Question: Talk about the condition:
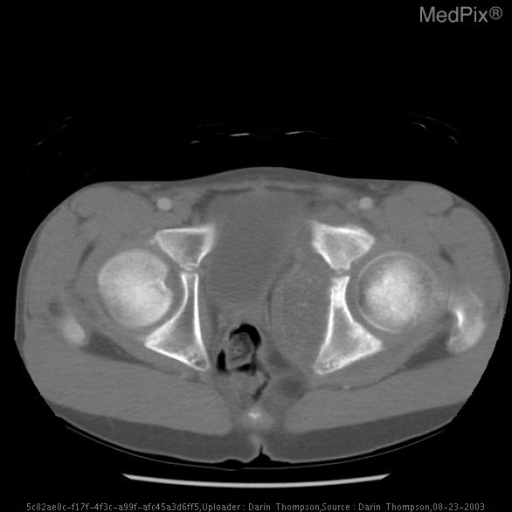
Answer: The disease is discussed as: Rhabdomyosarcoma accounts for 5-10% of all malignant tumors in patients under 15 years and is most common malignant tumor of the vagina, prostate, and bladder.  Other sites of involvement include perineal region,  head & neck, skeletal muscle/soft-tissue,  protahepatis, peritoneal,
Most neoplasms of the bladder in children are malignant, with Rhabdomyosarcoma most common.  TCC  and Leiomyosarcomsa are rarely seen.  Clinically bladder tumors present with hematuria and retention and can cause flank pain secondary to hydronephrosis and constipation.
Rhabdomyosarcoma appears either as peduunculated soft-tissue mass with bunch of grapes appearance (Botryoid) or as focal or diffuse wall thickening. On CT assymmetry of fat planes or direct soft tissue into adjacent organs is usefull for assessing stage. Pelvic lymph nodes may be enlarged indicative of metastatic disease. Metastatic disease to the nodes, liver, bone, lung, brain.
Distinguishing between localized benign and malignant tumors of the bladder may not be possible with CT.
GU rhabdomyosarcoma is initially managed by chemo. Patients with operable tumors undergo surgery and radiation rendered for residual inoperable tumor.
Three year survival rates are 70-80%.